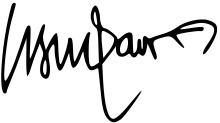
Signature of: arsul sani